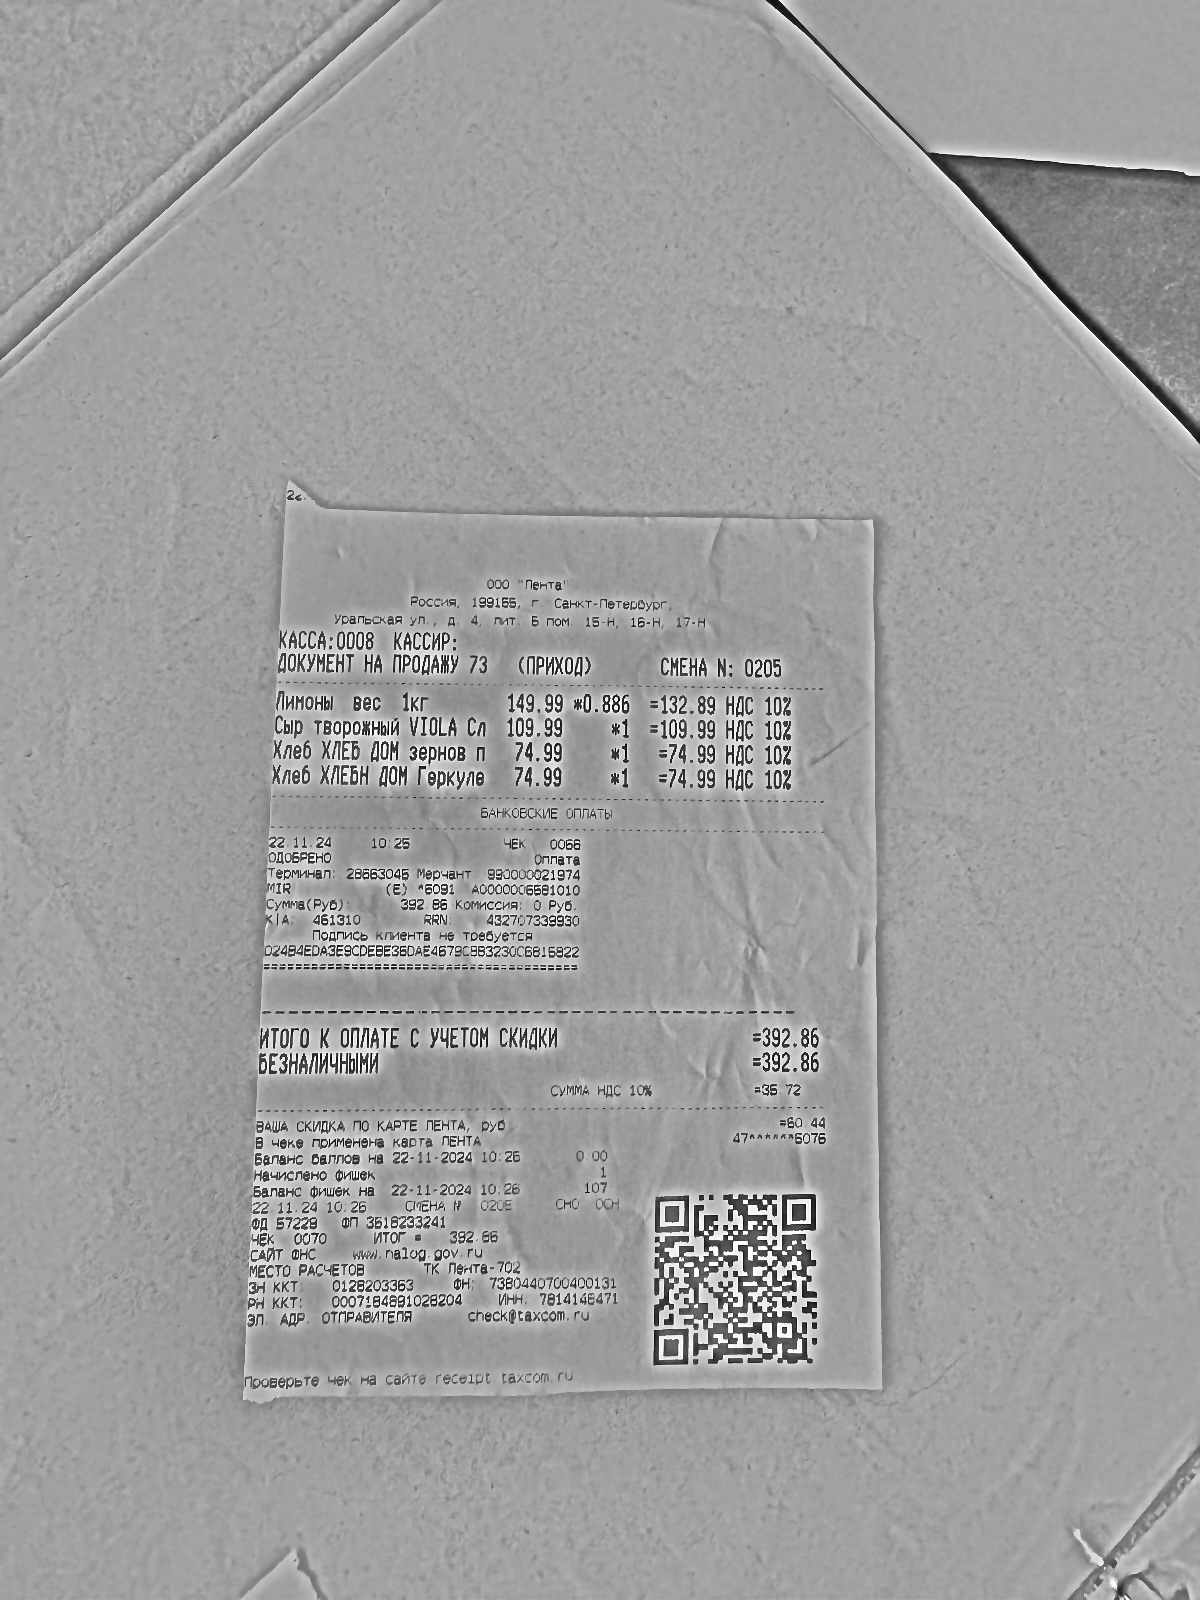
Продавец: 000 "Лента"
ИНН: 7814146471
Дата: 22.11.24 10:26
Товары: Лимонный вес 1кг; Сыр творожный VIOLA Сл; Хлеб ХЛЕБ ДОМ зернов; Хлеб ХЛЕБ ДОМ Геркуле
Количество: 0.886; 1.000; 1.000; 1.000
Цена: 149.99; 109.99; 74.99; 74.99
Сумма: 132.89; 109.99; 74.99; 74.99
Итого: 392.86